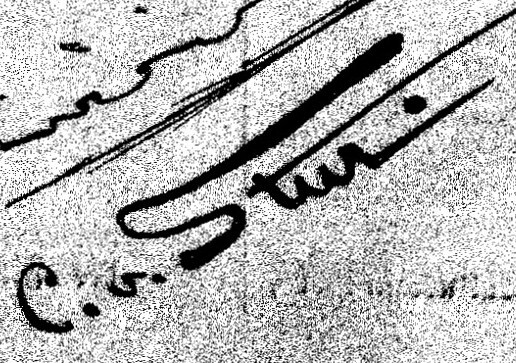
Signature of: carl edler von stur